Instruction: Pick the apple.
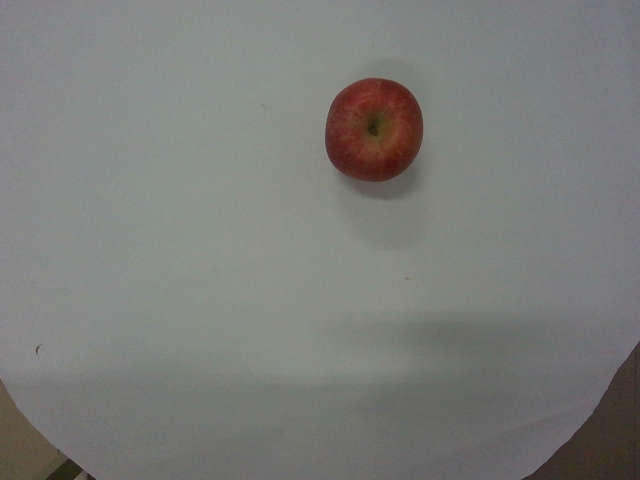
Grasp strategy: vertical